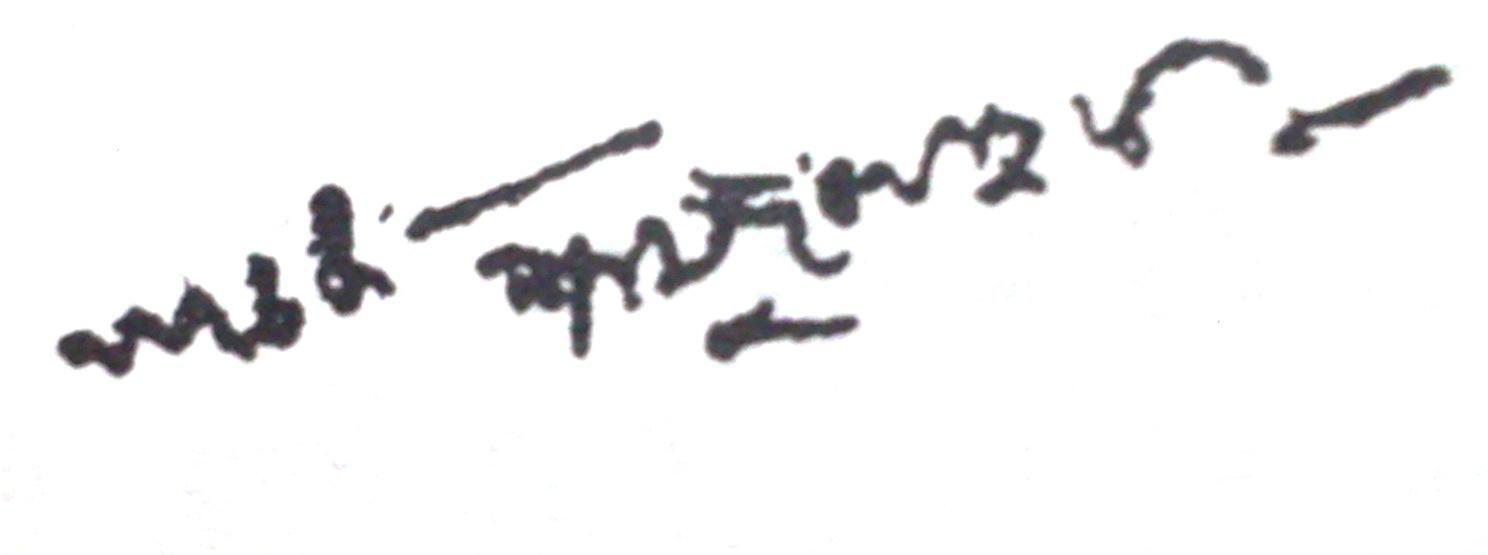
Signature of: shamsul haque faridpuri